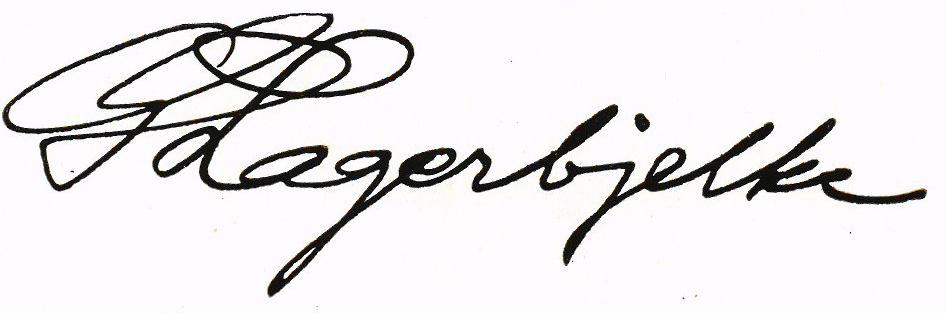
Signature of: gustaf lagerbjelke